Question: What type of tax is indicated in the document, personal property or real estate?
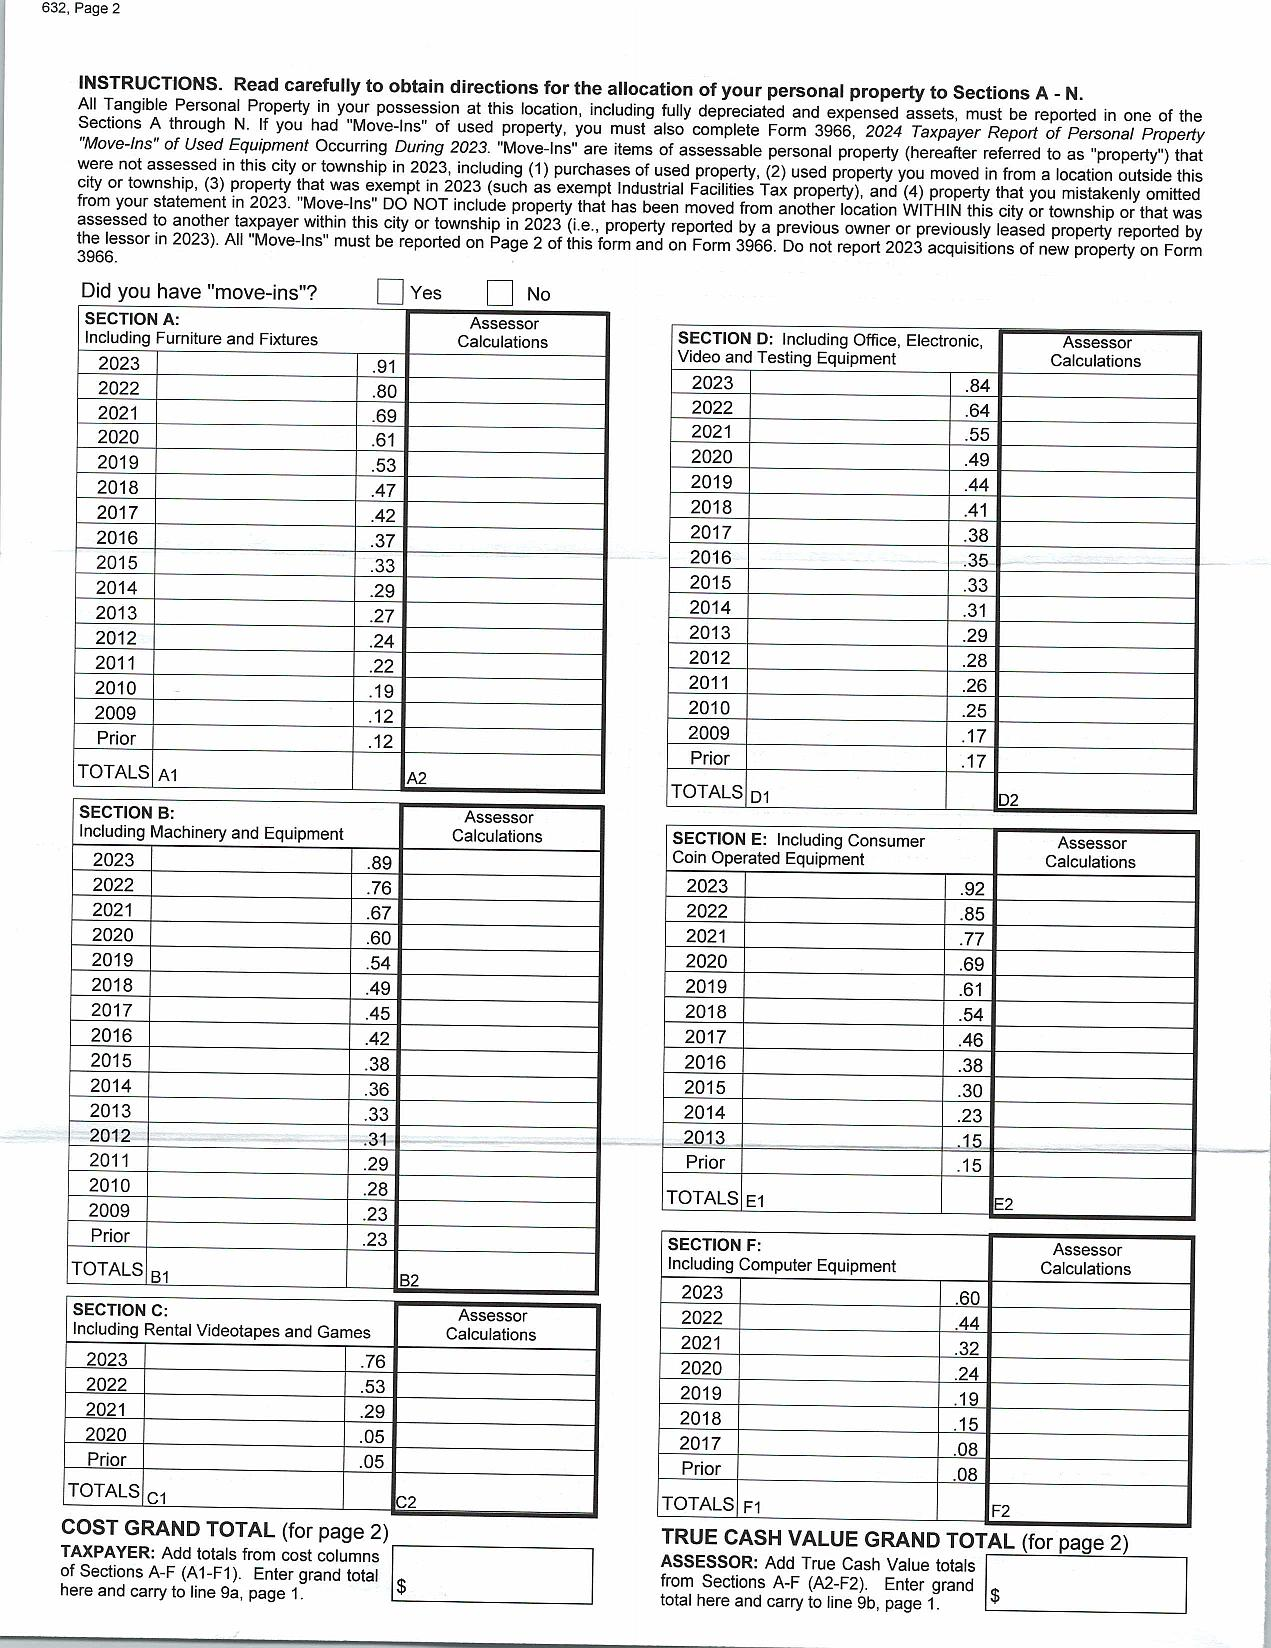
Answer: "Personal Property Tax"